Question: What is the address or location of the property listed in the document?
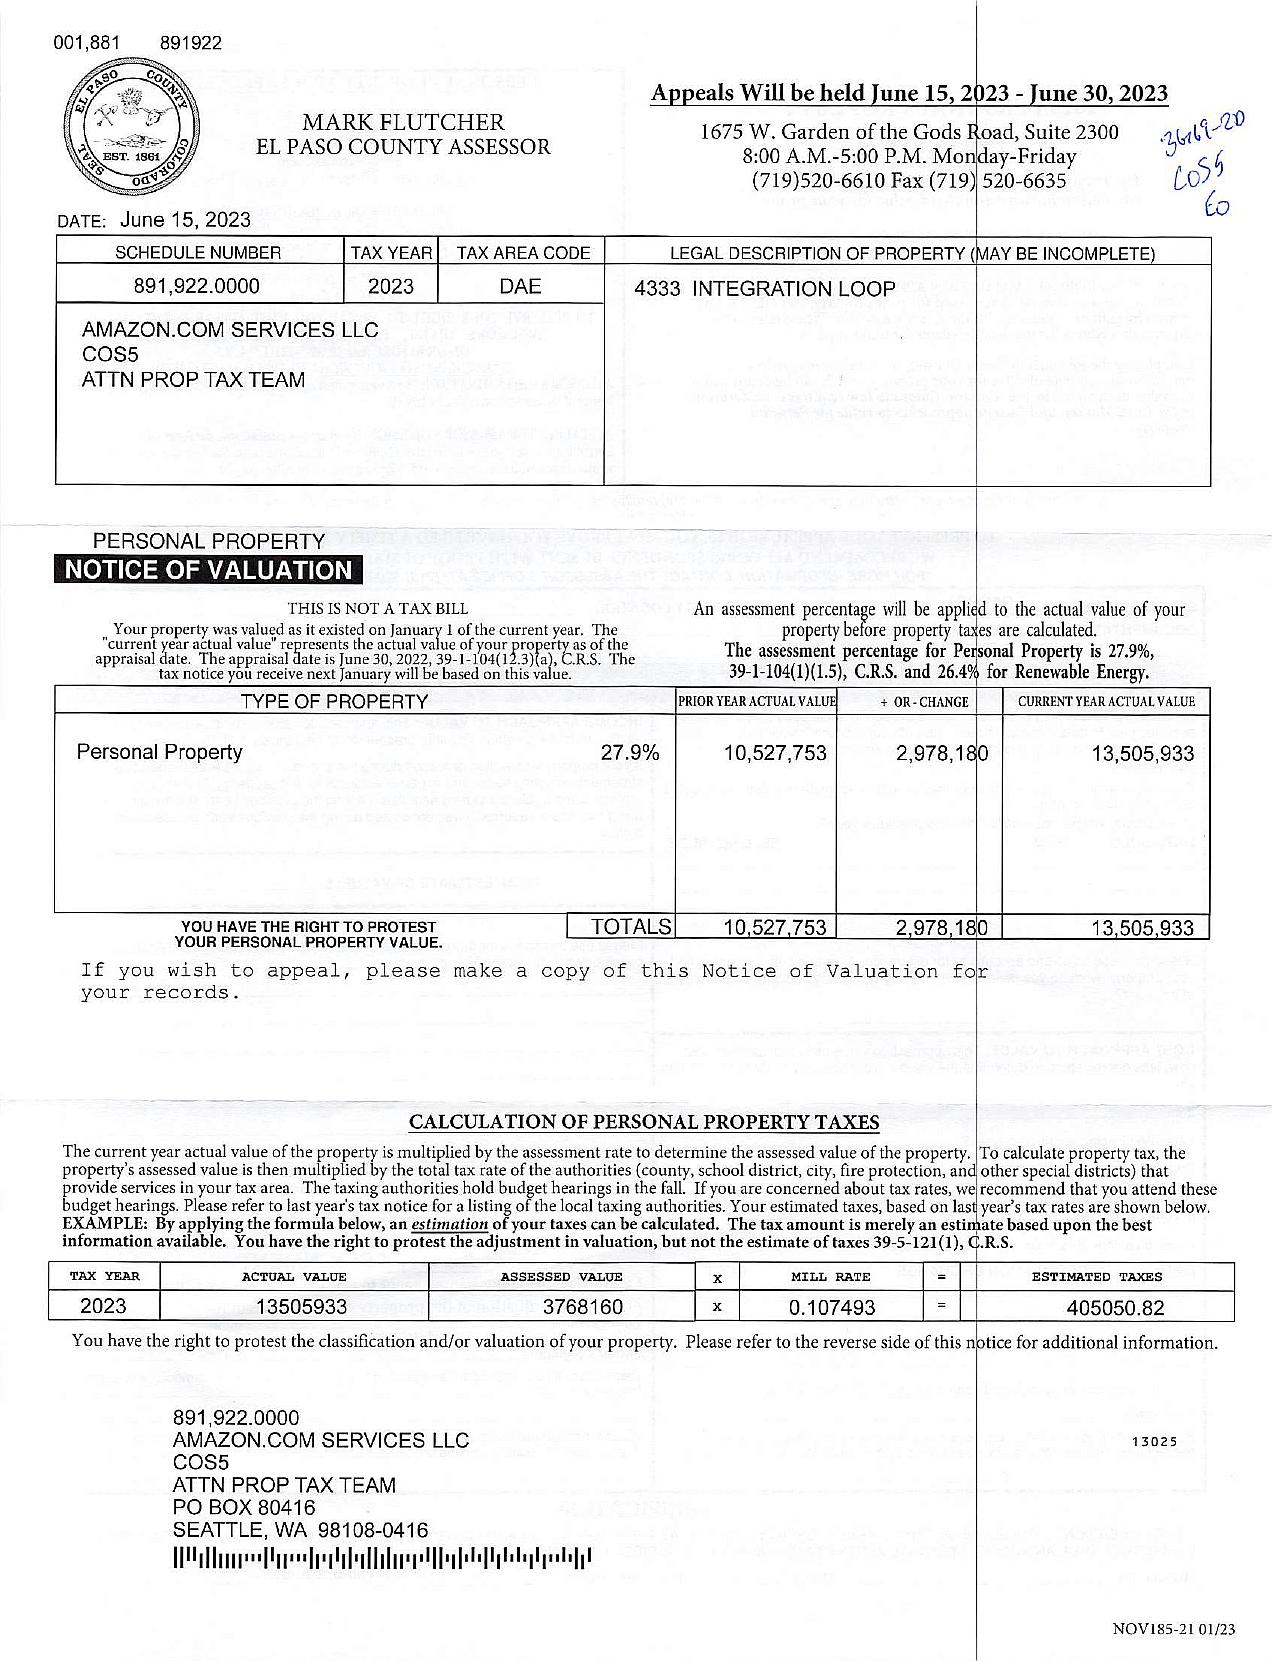
Answer: "4333 INTEGRATION LOOP"